Question: What is the name of the tenant mentioned in the document?
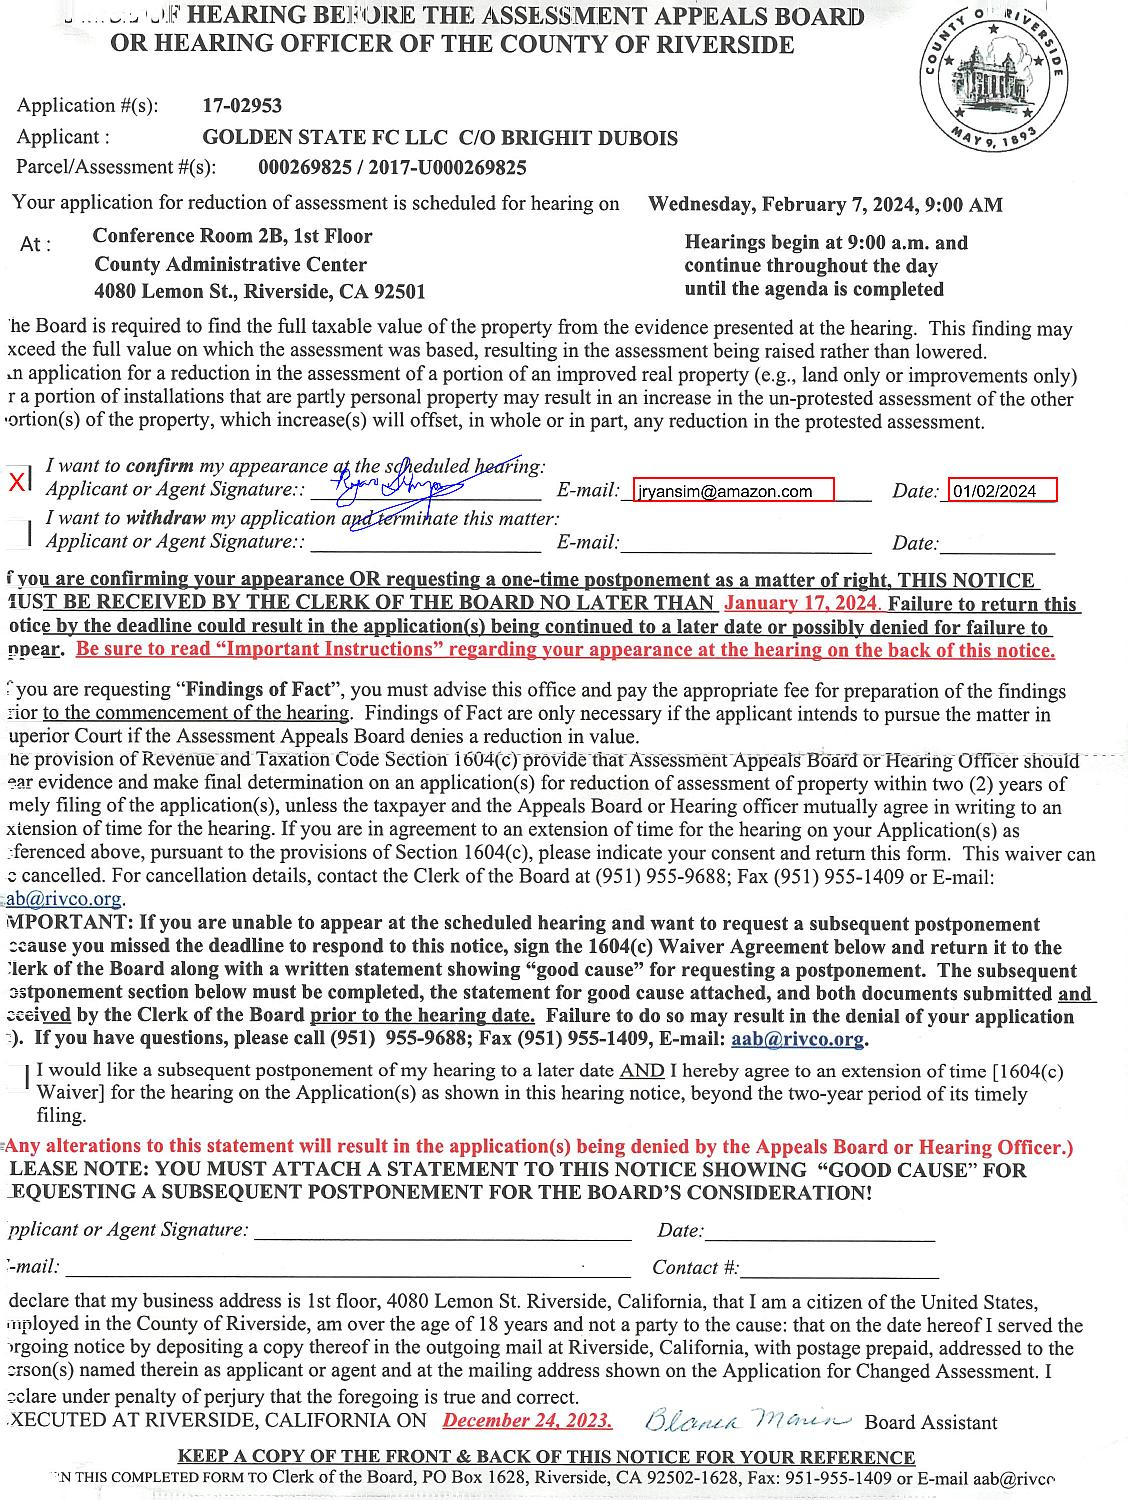
Answer: "GOLDEN STATE FC LLC C/O BRIGHT DUBOIS"